Question: How is the history relevant to the case?
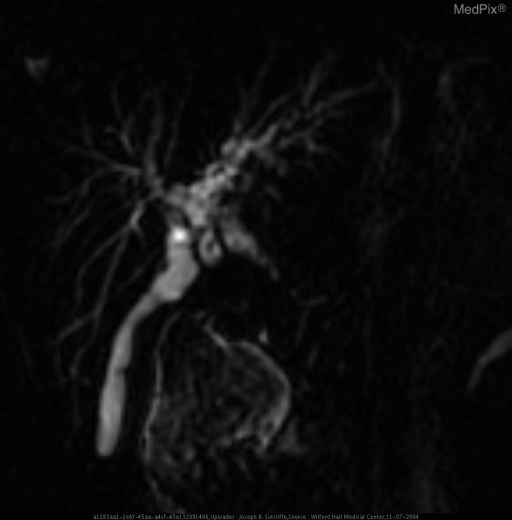
Answer: The patient's history of recurrent pruritis, hyperbilirubinemia and jaundice is key in understanding the case.